Question: Explain the disease:
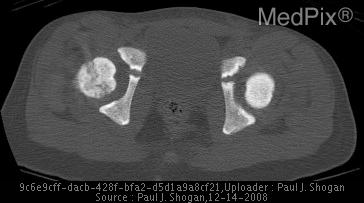
Answer: The disease is discussed as: Osteopetrosis is a family of rare bone disorders caused by dysfunctional osteoclasts.

Frequently, a spectrum of skeletal abnormalities are seen leading to at least four types (Precocious Type i.e. autosomal recessive, Delyaed Type i.e. autosomal dominant,  Intermediate Recessive Type, and Tubular Acidosis Type), characterized by a generalized increase in the density of bone.  Because of osteoclast dysfunction, bone remodeling is impaired and the primary calcified substantia spongiosa ossium is not reabsorbed.  Eventually, the normal marrow spaces may become obliterated, resulting in pancytopenia.

Two modes of genetic transmission have been described: autosomal recessive and autosomal dominant.  Autosomal recessive is associated with worse outcomes, as most patient’s die from infection or bone marrow failure before adolescence.  The autosomal dominant form is frequently discovered incidentally in adulthood with benign outcomes.

Clinical presentations for the autosomal recessive form include failure to thrive, hepatosplenomegaly, severe anemia, and cranial nerve dysfunction.  Progressive loss of the normal marrow leads to pancytopenia and predisposes to recurrent infection.  Other associations include renal tubular acidosis and neuronal storage diseases.

Various synonyms include: Albers-Schonberg disease, osteosclerosis, osteopetrosis generalisata, and marble bones disease.

Precocious Type: Radiographic findings are characterized by generalized osteosclerosis.  Tubular bones demonstrate a failure of differentiation between the cortex and medullary cavity.  A bone within bone appearance may be seen.

Delayed Type: May be detected because of a pathologic fracture.  The radiographic findings are similar to the autosomal recessive form. Bones are diffusely osteosclerotic, with defective tubulation and a thickened cortex.  The vertebral endplates are accentuated, producing a “sandwich” vertebra appearace in children, and a “rugger-jersey” spine may be seen in adults. A bone within bone appearance is frequently seen.

Intermediate Recessive Type: Short stature patients, with pathologic fractures, anemia, and hepatomegaly, characterized by diffuse bone sclerosis, bone within bone appearance, and retained primary and impaced permanent teeth.  Ischemic necrosis of the femoral head has been reported.

Tubular Acidosis Type: “Marble Brain” or “Sly disease” consists of osteopetrosis, renal tubular acidosis, and cerebral calcifications.  Radiographic findings include osteosclerosis, loss of the medullary cavity, and pathologic fractures.